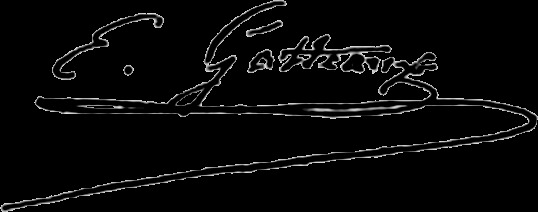
Signature of: jacques édouard gatteaux